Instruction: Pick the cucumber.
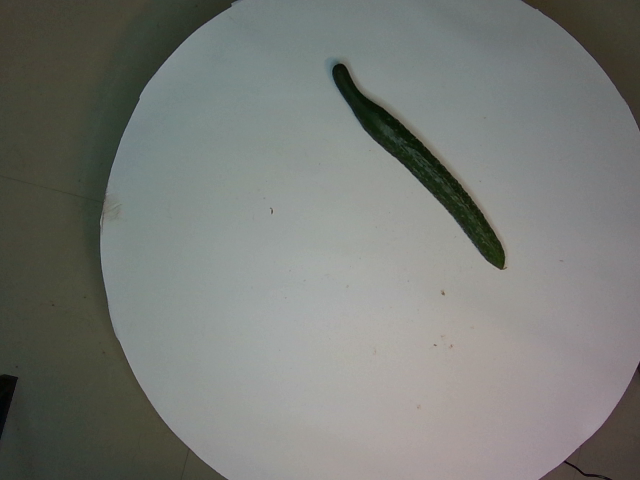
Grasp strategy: vertical